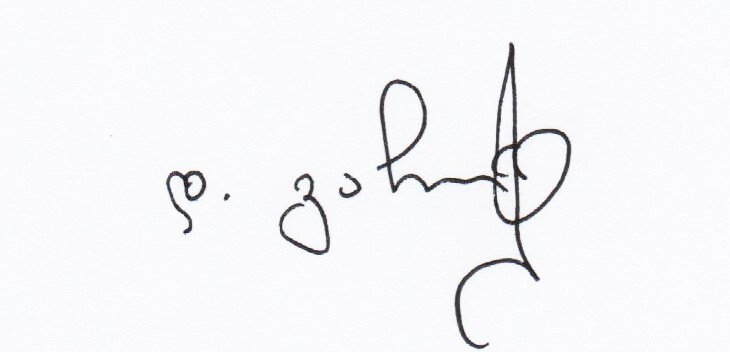
Signature of: davit gabaidze